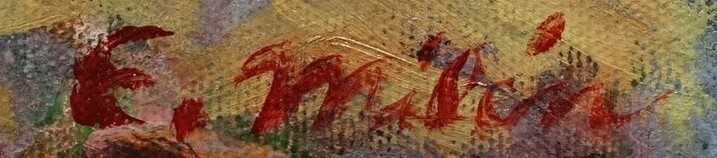
Signature of: eduard milén